Question: What jurisdiction, city, or county is the document associated with?
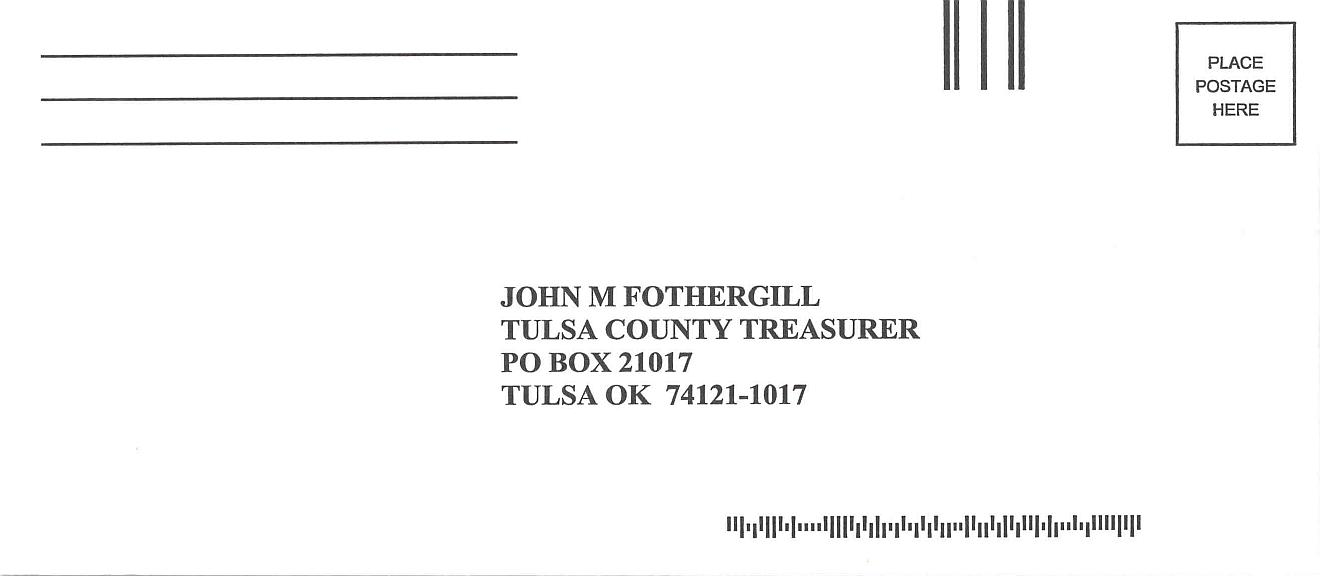
Answer: "Tulsa County"